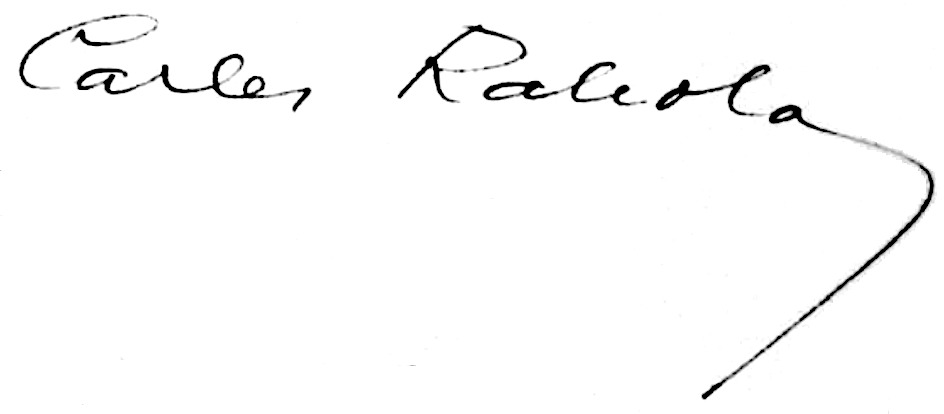
Signature of: carles rahola i llorens